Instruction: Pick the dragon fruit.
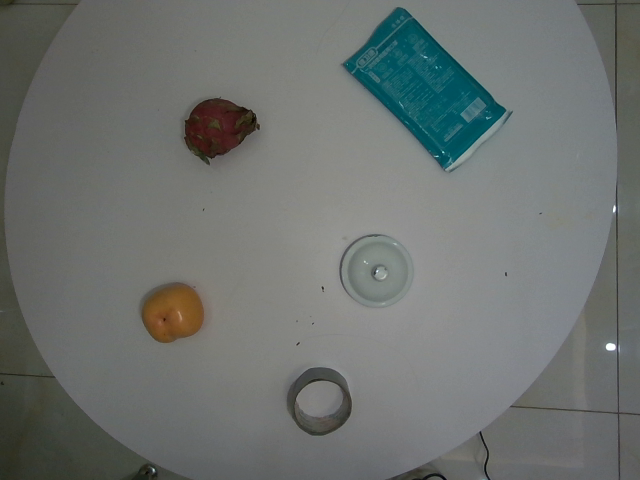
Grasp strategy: vertical